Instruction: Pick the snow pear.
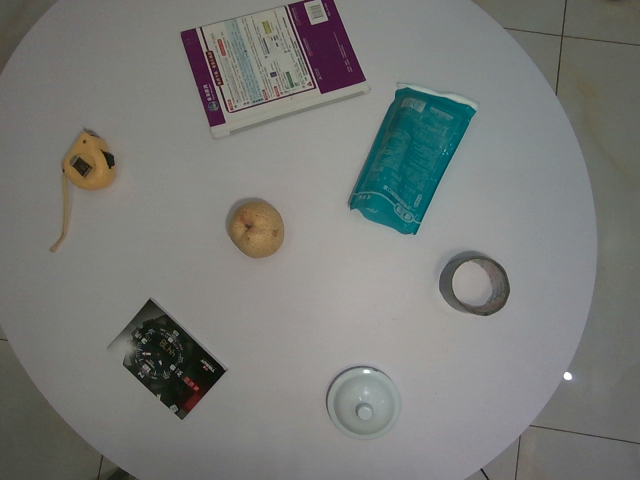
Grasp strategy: vertical